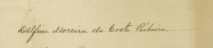
Signature of: delfim moreira